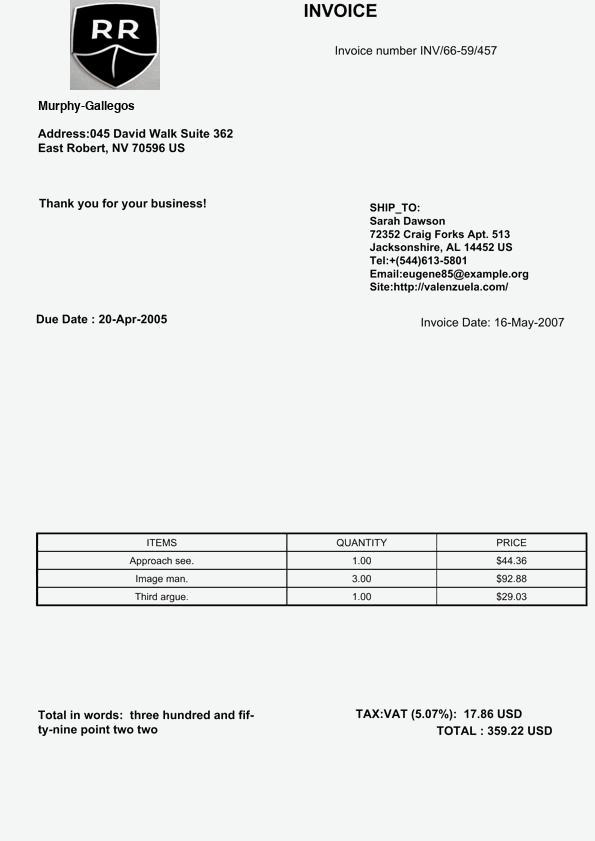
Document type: Invoice